Patient: Male, age 55
A 55-year-old male, with multiple myeloma, was admitted with a fever up to 38.5 C and cervical lymph node enlargement 70 days after an allogeneic HSCT from an unrelated donor with human leukocyte antigen DQB1 mismatch (9/10 matched), for early progression after an autologous HSCT. After reduced intensity conditioning with fludarabine (40 mg/m2 4 days), melphalan (70 mg/m2 1 day), and thymoglobulin (2.5 mg/kg 3 days), he received a T-cell-replete peripheral blood allograft containing 5.7 x 106 CD34+ cells/kg. Graft-versus-host disease prophylaxis consisted of tacrolimus (from day 1) and methotrexate (on days +1, +3, and +6). He received acyclovir as anti-infective prophylaxis and was isolated in a HEPA filtered room during the severe neutropenia period. The patient denied previous exposure or infection by M. tuberculosis. Bacillus Calmette-Guerin vaccination status was unknown and tuberculin skin test (TST) is not routinely performed to HSCT candidates at our hospital.
At admission, a contrast-enhanced computed tomography (CT) showed right laterocervical lymph node enlargement (Figure 1A) and a high-resolution chest CT revealed old pulmonary scar lesions in the right upper lobe but no signs of active infection (Figure 1B). Quantitative polymerase chain reaction (qPCR) in the peripheral blood-detected epstein-barr viral (EBV) replication (820 copies/mL) and a first cervical biopsy was not diagnostic. Tacrolimus taper was started, and the patient was discharged afebrile with oral antibiotherapy.
On day +90, fever was noted again, and the biopsy wound presented purulent suppuration (Figure 2), which was sent for culture. EBV replication was no more detected during the follow-up. Histologic exam of a second biopsy showed caseating granulomas (Figure 3). PCR analysis of the lymph node demonstrated the presence of M. tuberculosis consensus sequences, which was confirmed by microbiological cultures isolating M. tuberculosis complex. Combined treatment with rifampicin, isoniazid, and pyrazinamide was initiated with a quick recovery of all infectious symptoms. Antituberculosis therapy was maintained for 9 months with a complete resolution of tuberculosis (TB).
Keywords: haematopoietic stem cell transplantation, lymph node tuberculosis
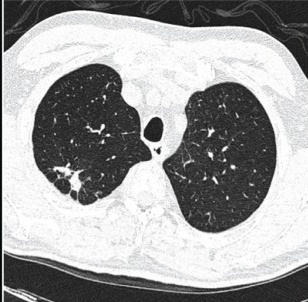
Image caption: (B) Highresolution chest CT revealed old pulmonary scar lesions with pleural thickening in the right upper lobe.